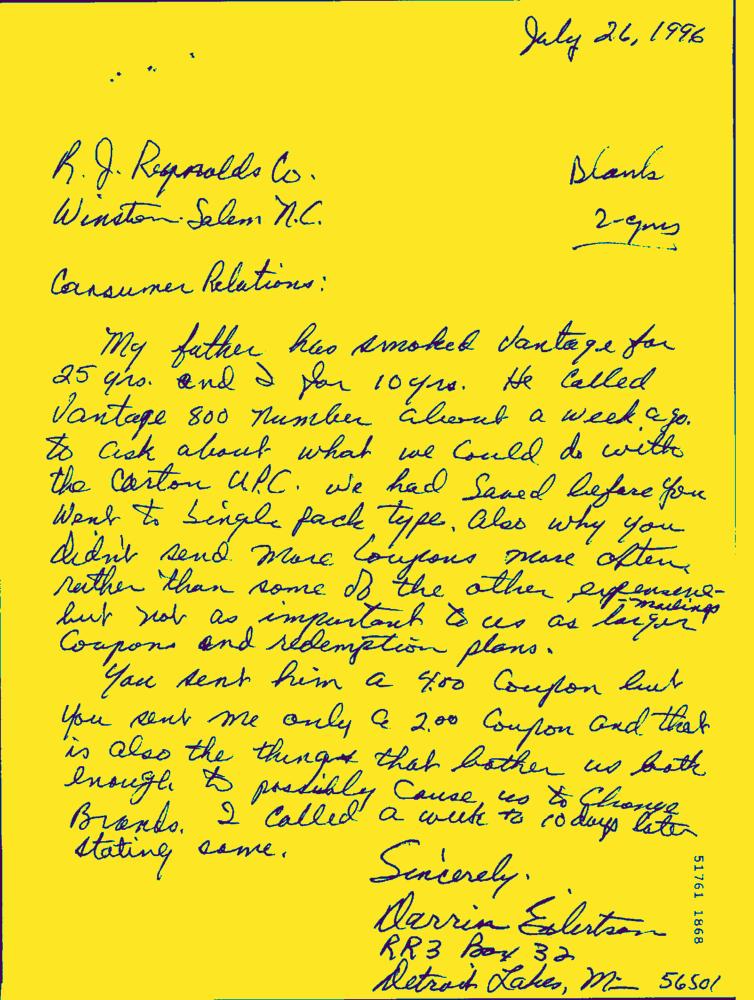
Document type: Hand-Written